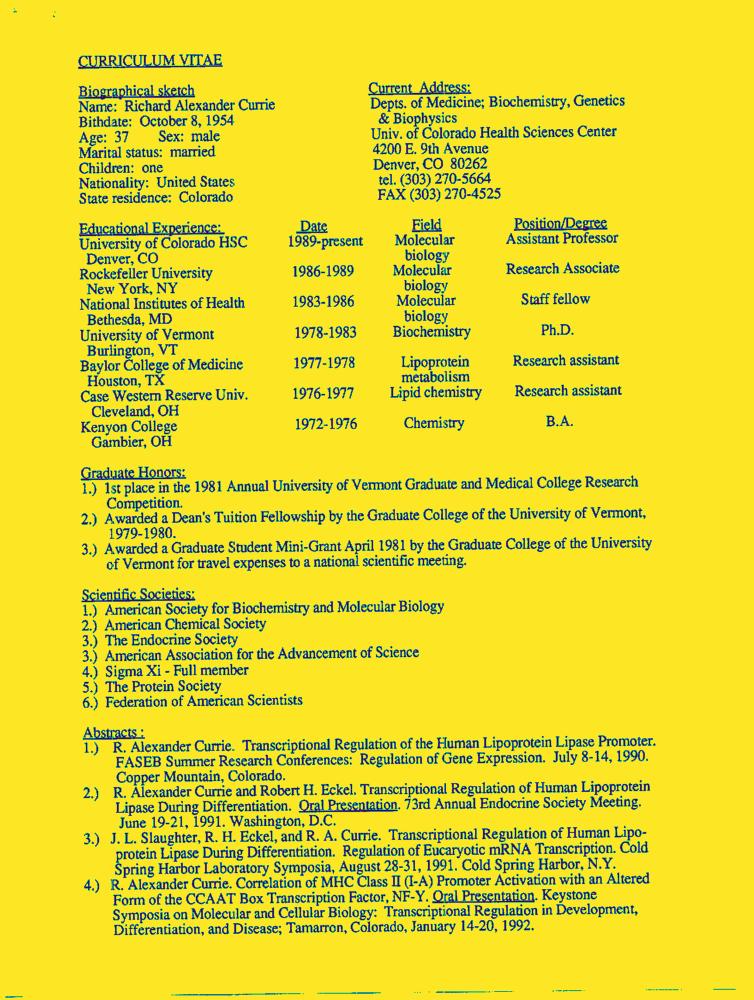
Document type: Resume-Doc